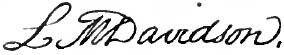
Signature of: lucretia maria davidson